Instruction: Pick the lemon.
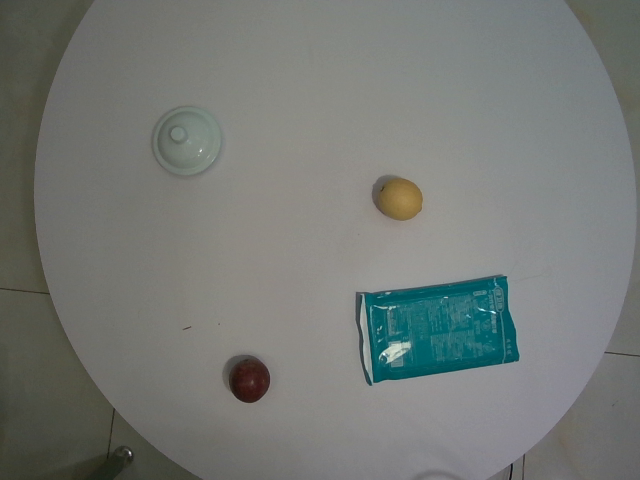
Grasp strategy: vertical